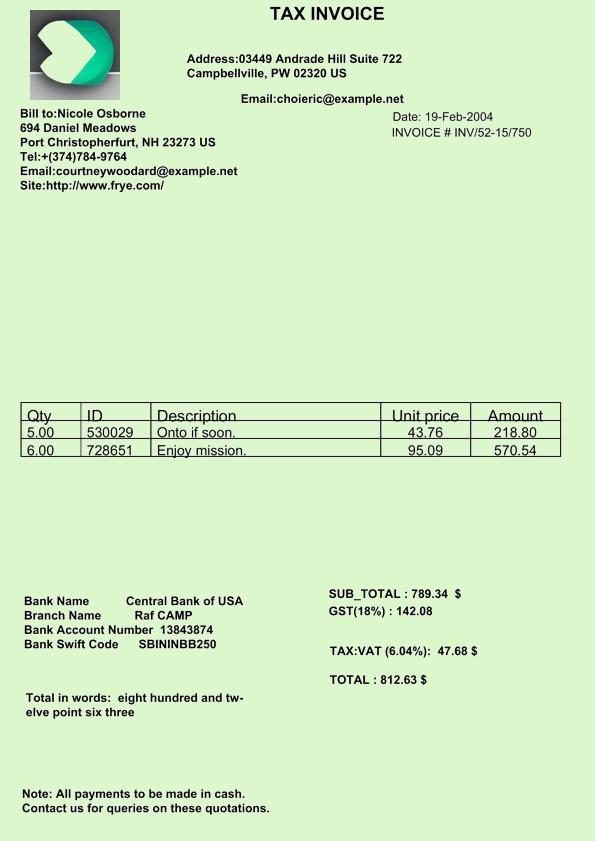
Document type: Invoice